Question: What jurisdiction, city, or county is the document associated with?
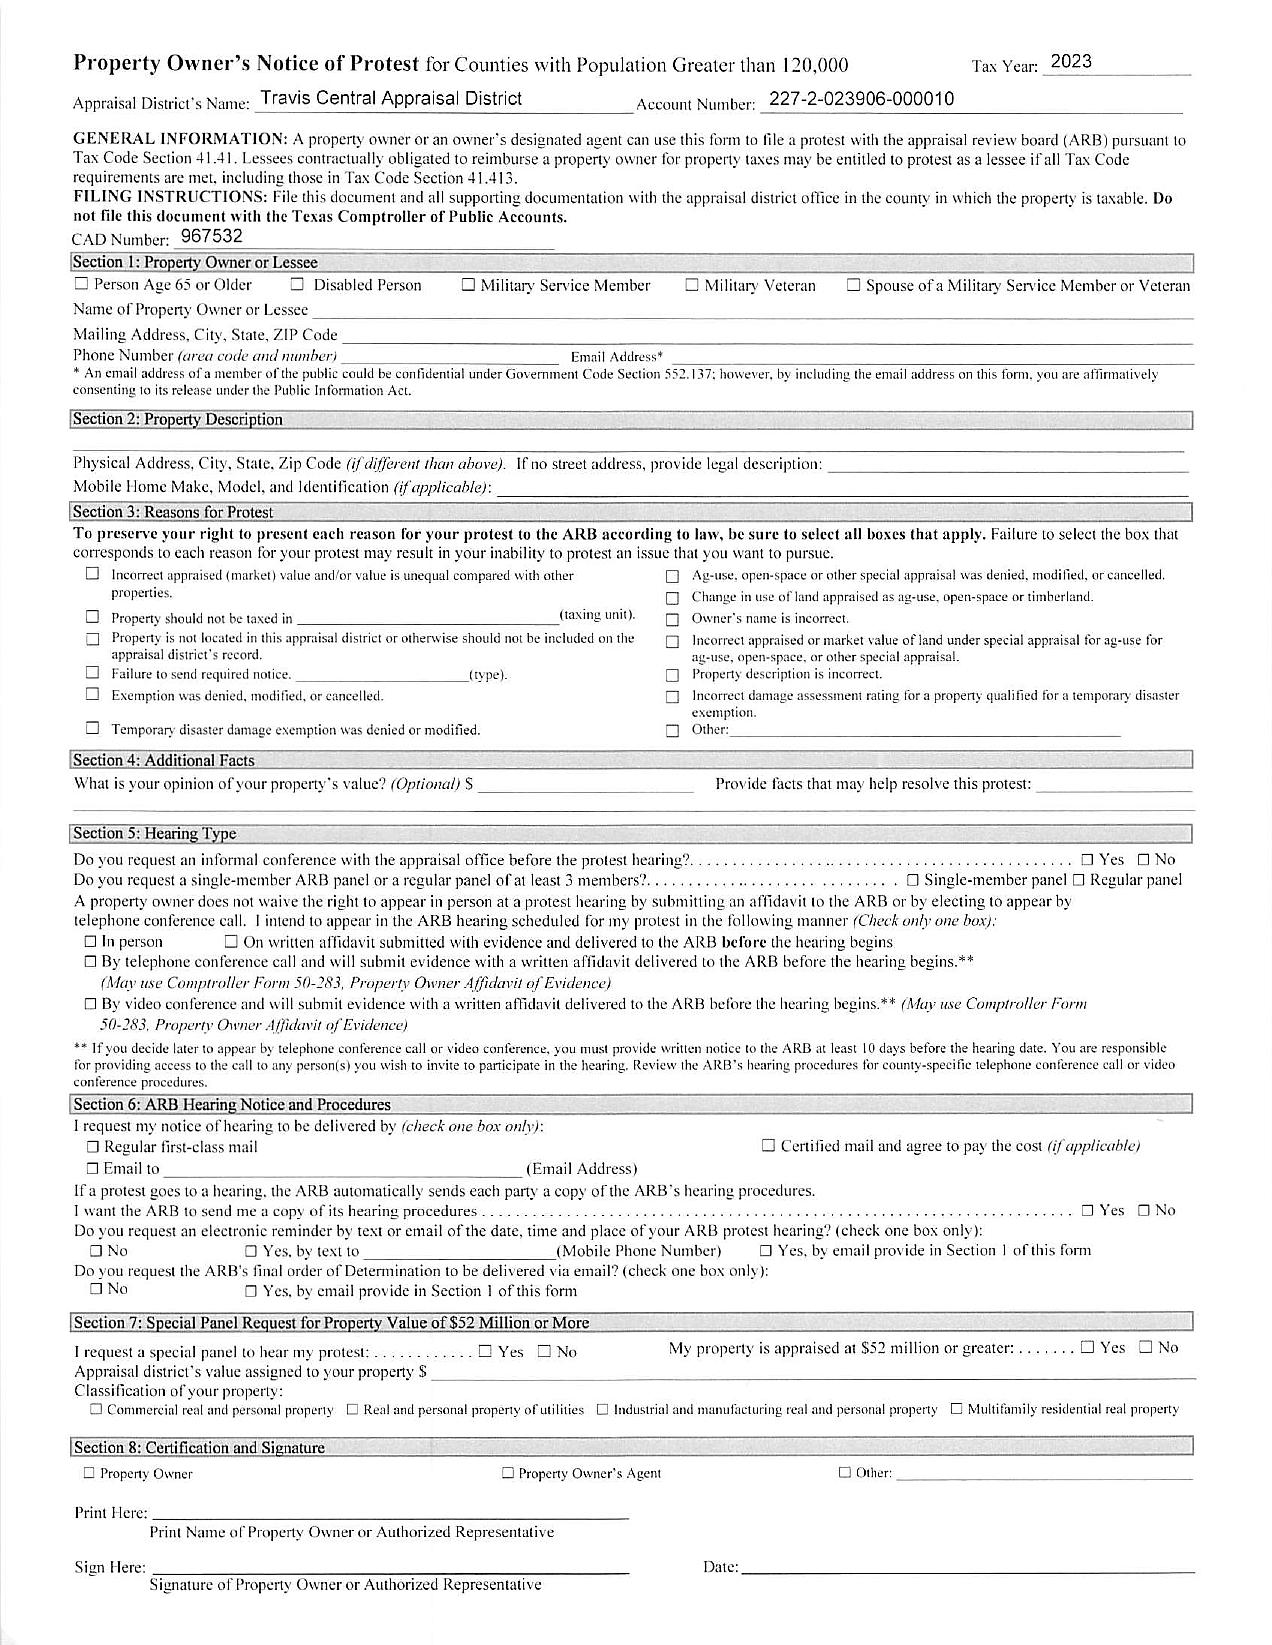
Answer: "Travis Central Appraisal District"